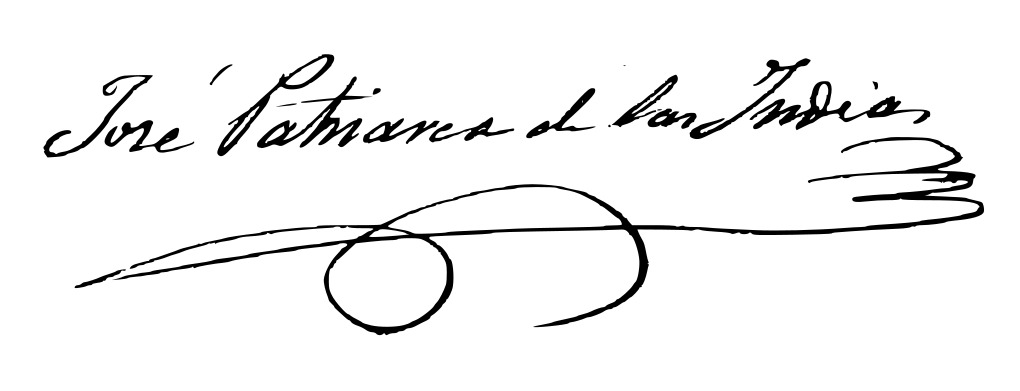
Signature of: josé moreno mazón